Question: How does the patient history play a role?
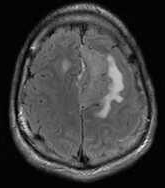
Answer: The patient's history of 21 y.o. man with a new onset seizure and severe headaches. is key in understanding the case.